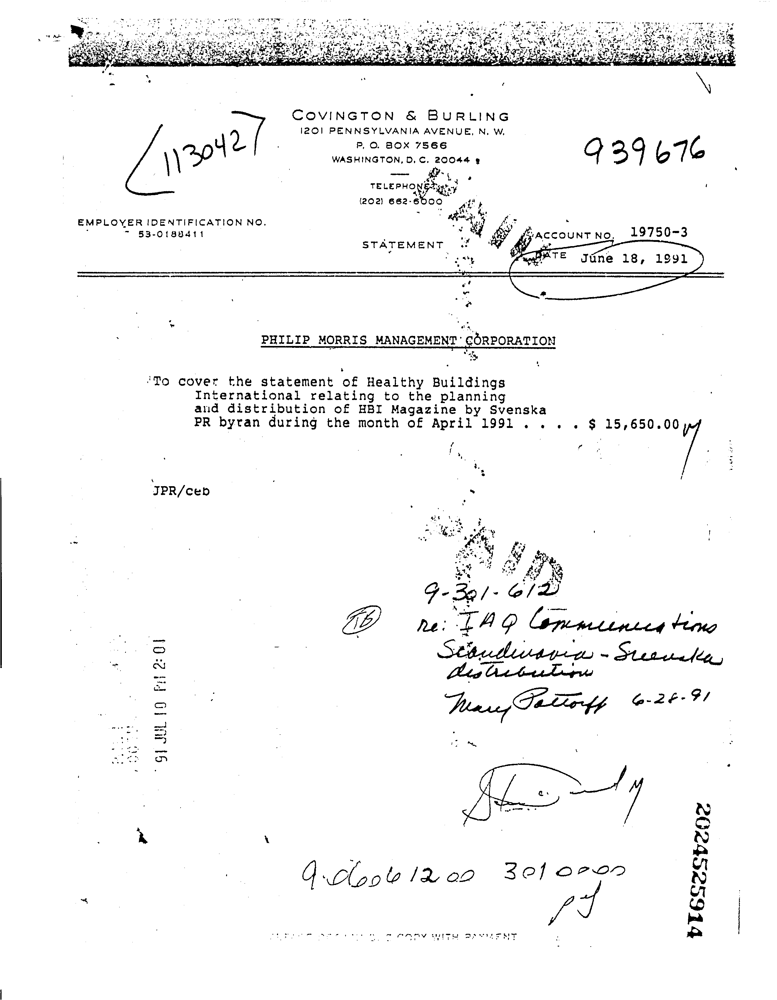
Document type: Invoice